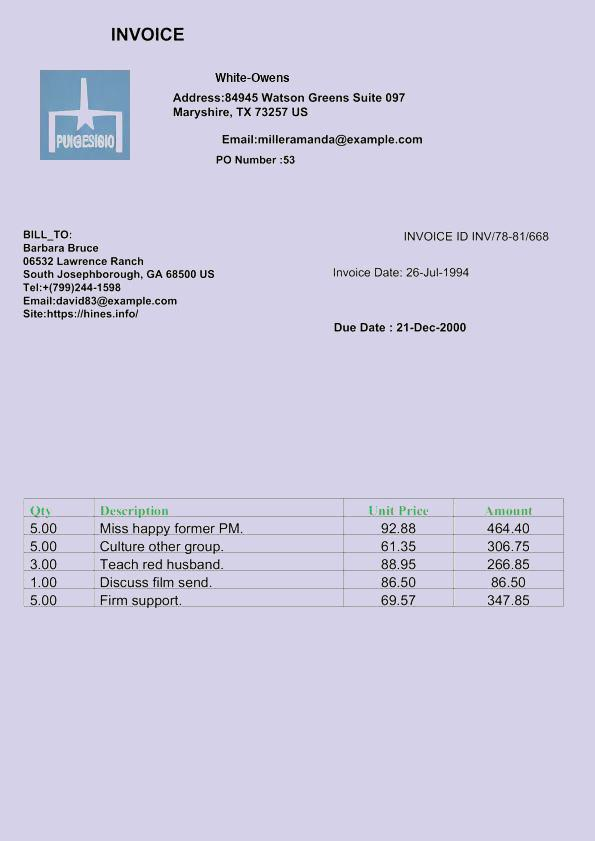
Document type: Invoice